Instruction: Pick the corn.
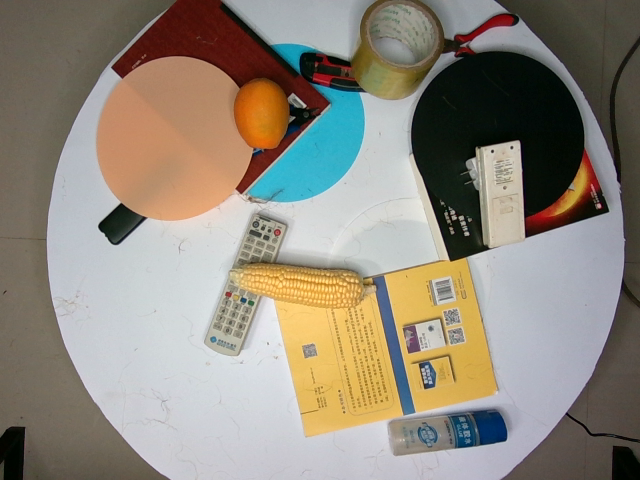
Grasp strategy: vertical